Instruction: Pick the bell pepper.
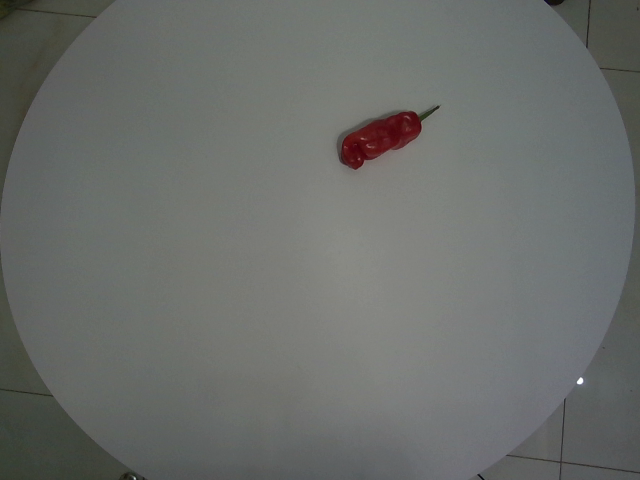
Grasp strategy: vertical